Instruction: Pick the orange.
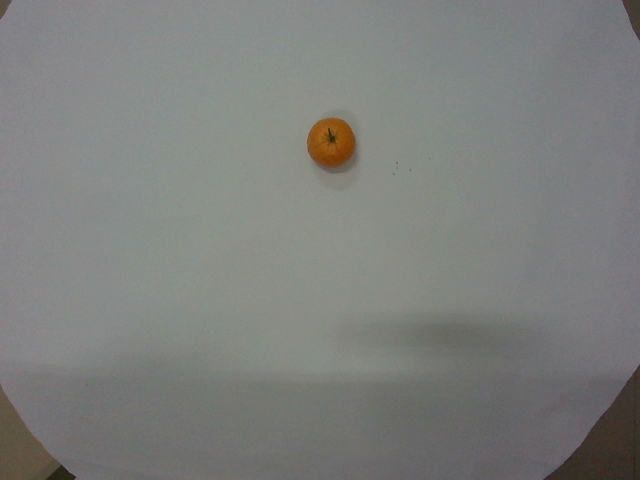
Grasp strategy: vertical